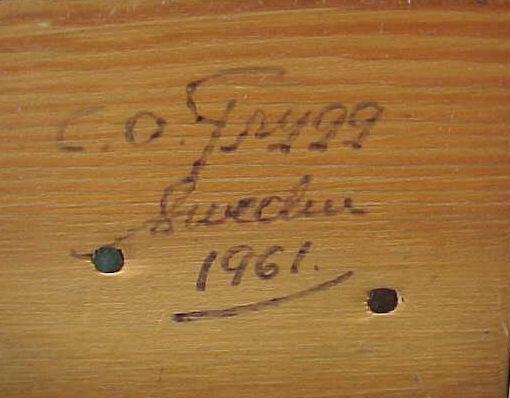
Signature of: carl johan trygg